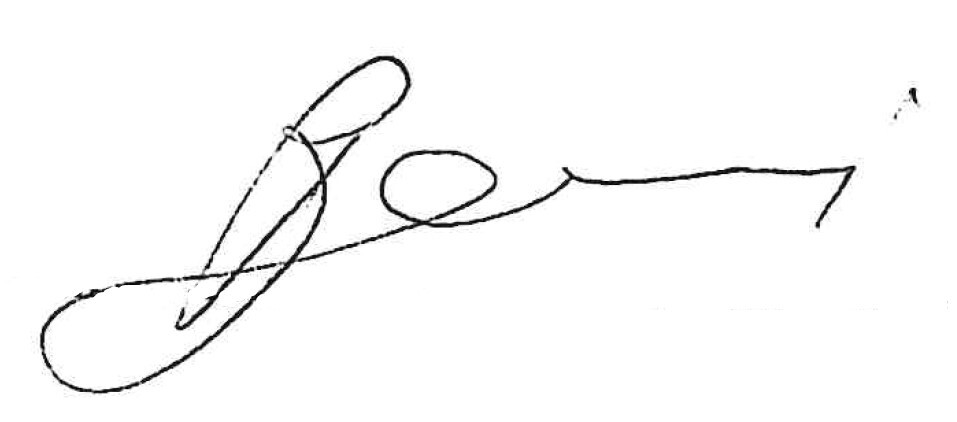
Signature of: marian banaś